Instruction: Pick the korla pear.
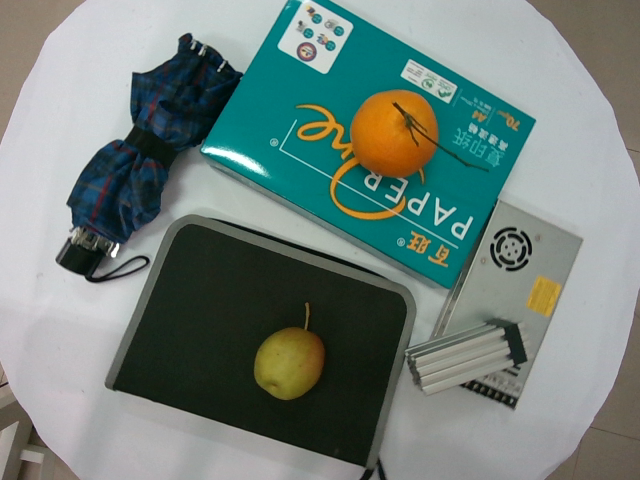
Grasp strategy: vertical